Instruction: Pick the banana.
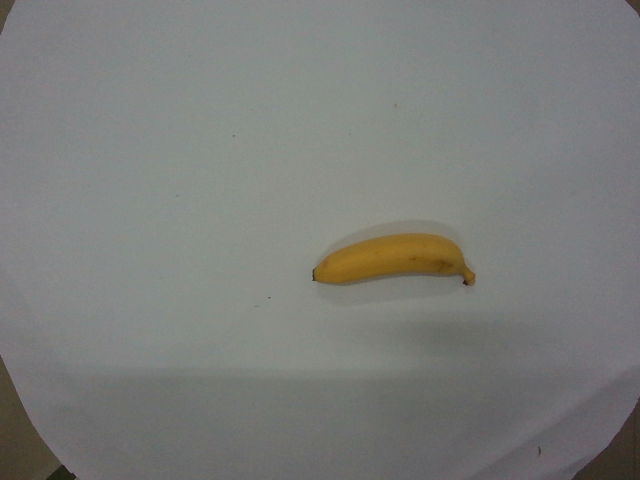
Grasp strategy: vertical